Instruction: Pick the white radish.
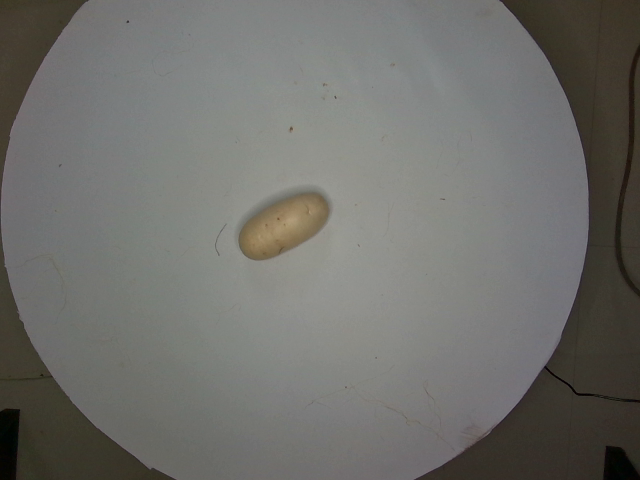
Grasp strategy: vertical